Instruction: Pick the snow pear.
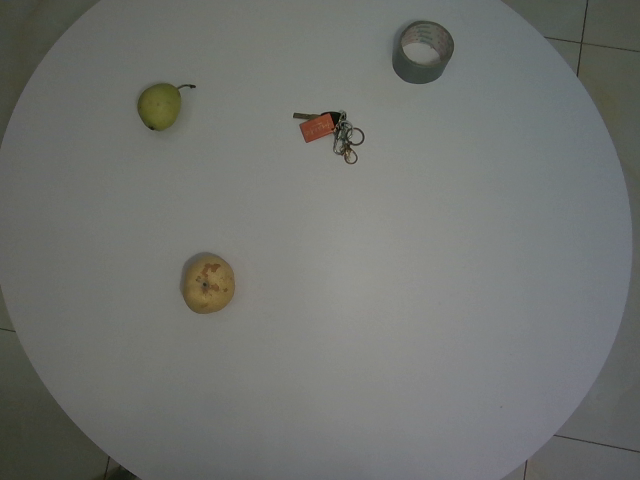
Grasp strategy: vertical